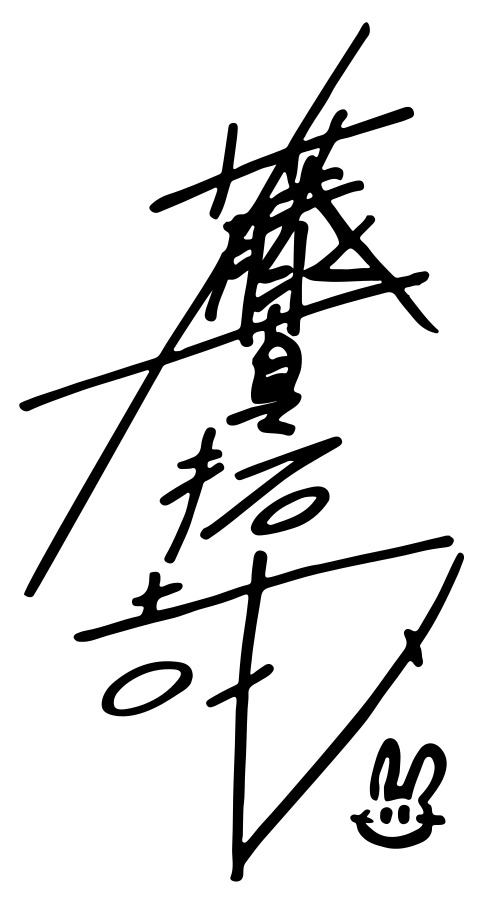
Signature of: takuya fujima